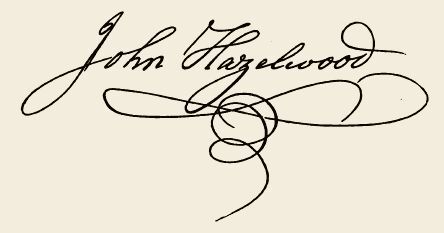
Signature of: john hazelwood